Question: What are the imaging findings?
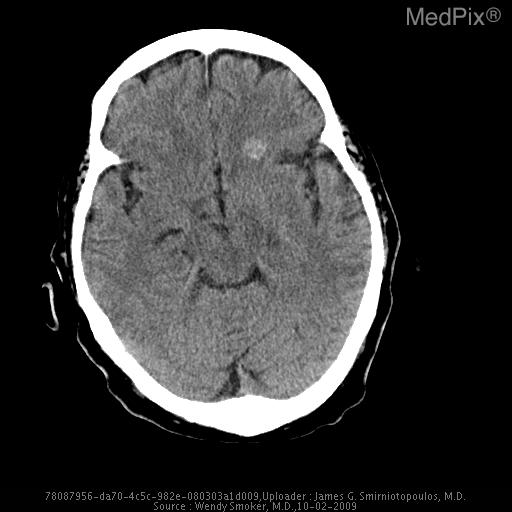
Answer: The imaging shows 1.	Outside head CT reported small 1cm homogenously round hyperdense lesion in left frontal lobe as an intraparenchymal hemorrhage (IPH).
2.	Head CT in our hospital 5 hours later: stable 1 cm homogenously round hyperdense lesion,   suspicious for cavernoma, suggest MRI for confirmation.
      3. Brain MRI later shows classic “popcorn” appearance on T2-weighted image with low T2 signal in the periphery of the lesion consistent with  cavernoma. In addition, small deep frontal vessels, draining towards the left ventricle, are noted on the post-contrast T1W image, consistent with a developmental venous anomaly (DVA). Hyperattenuating lesion left inferior frontal lobe. No mass effect, nor surrounding edema..